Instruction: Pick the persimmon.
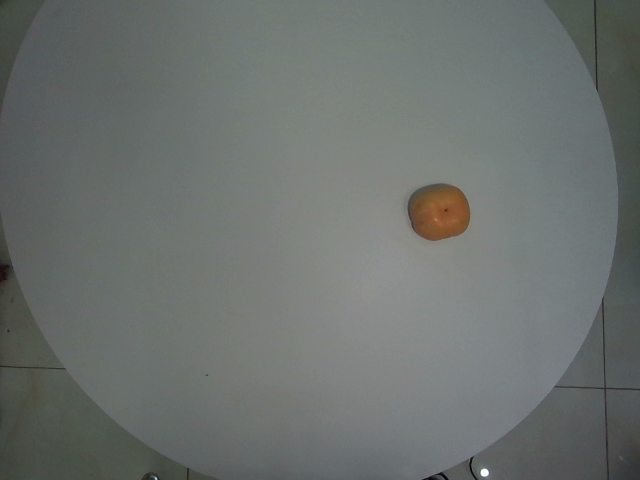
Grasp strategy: vertical